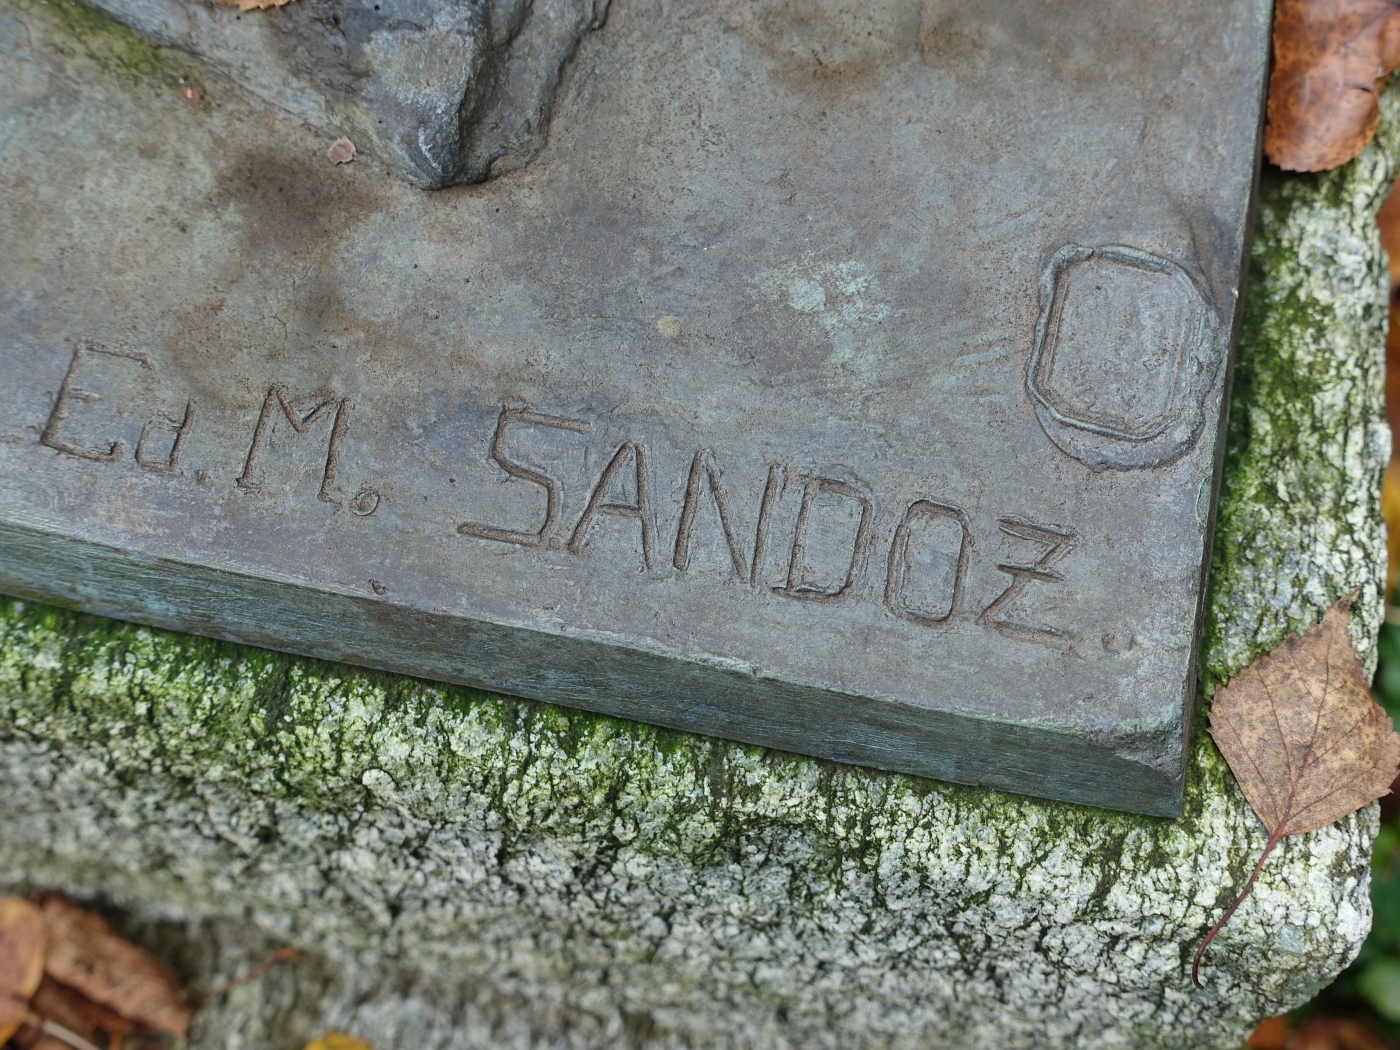
Signature of: édouard marcel sandoz